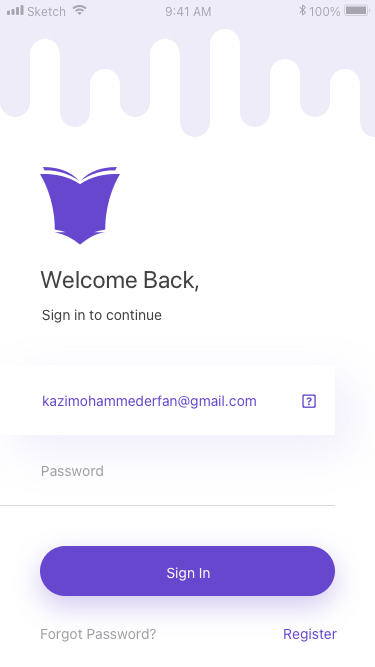
Text in this UI design:
Welcome Back,
Sign in to continue
kazimohammederfan@gmail.com

Password
Sign In
Forgot Password?
Register